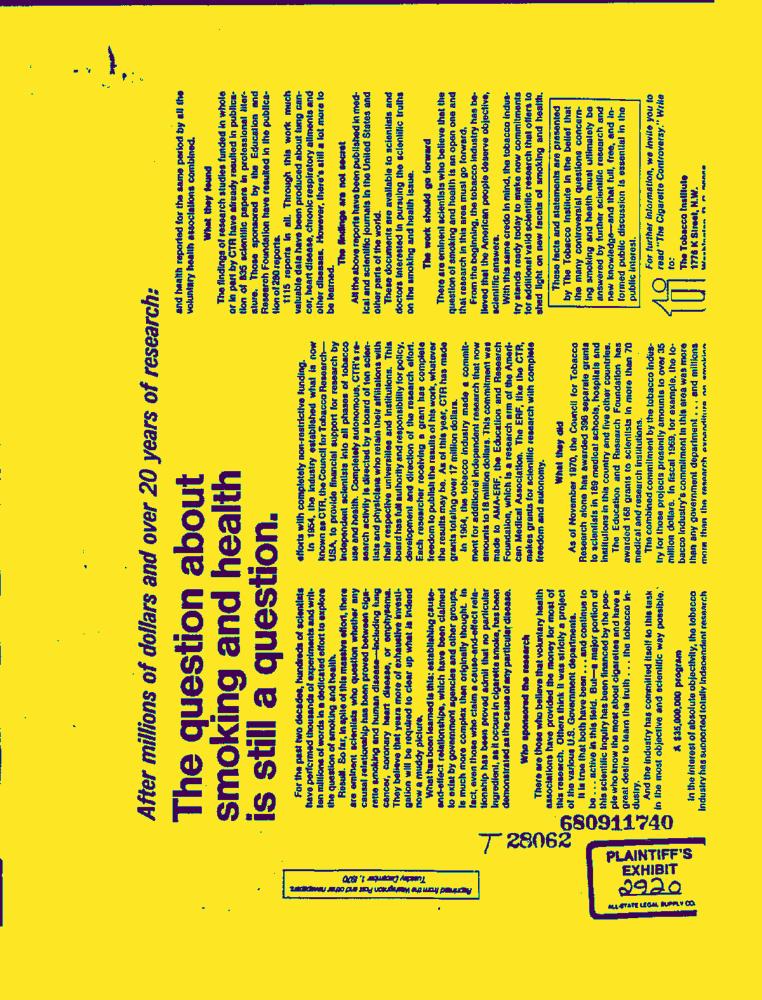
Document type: AD